Question: How is the history relevant to the case?
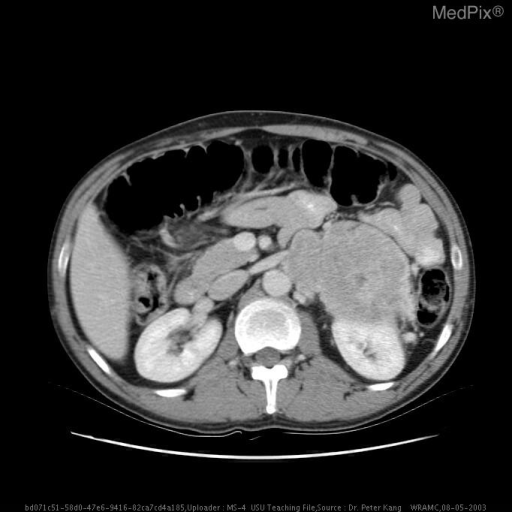
Answer: The patient's history of 30 yo with no past medical history who felt dehydrated in Iraq in May.  BP measurement was 250/140 and he was evacuated to Landstuhl for stabilization.  He noted a prior history of headaches, flushing, shortness of breath, arrhythmias, fainting and dyspnea upon closer questioning, but no nausea, vomiting, chest pain or palpitations.  He was started on labetolol initially, and then switched to prazosin after CT and labs diagnosed pheochromocytoma.  He was eventually transferred to WRAMC surgical oncology for adrenalectomy and pheochromocytoma excision. is key in understanding the case.